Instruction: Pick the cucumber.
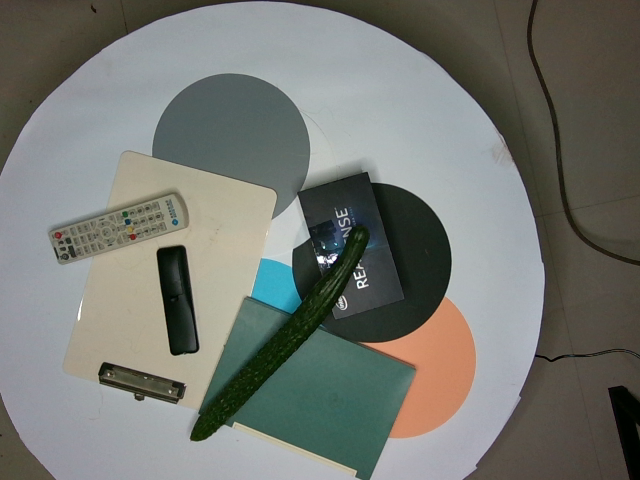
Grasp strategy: vertical